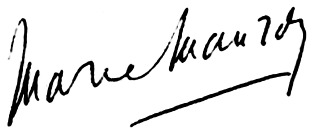
Signature of: marie mauron